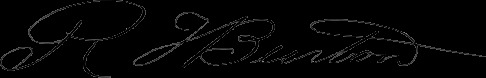
Signature of: robert t burton